Question: Which state is mentioned in the document?
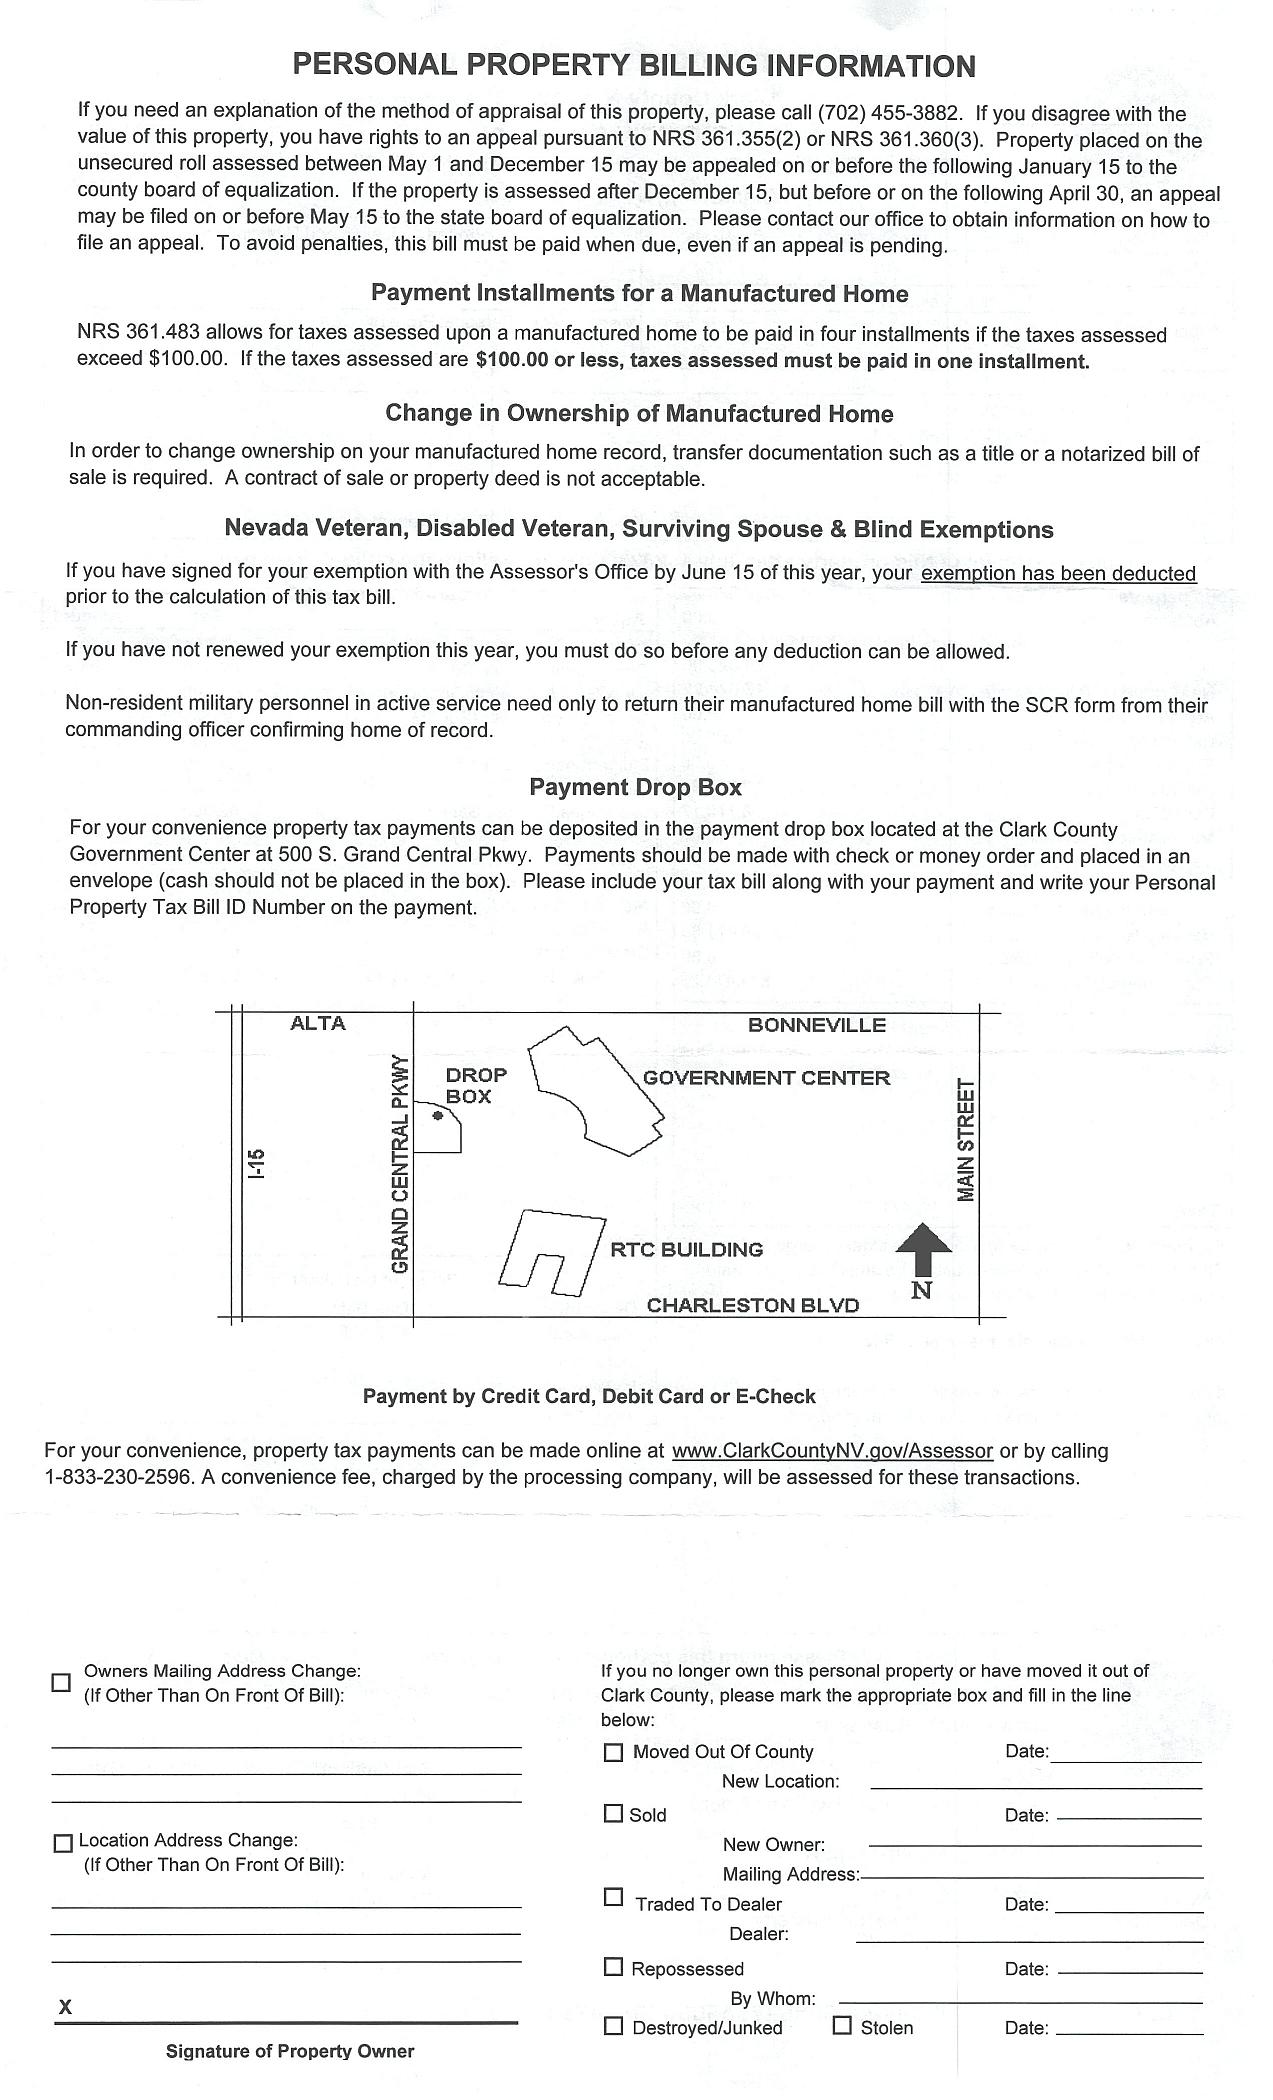
Answer: "Nevada"